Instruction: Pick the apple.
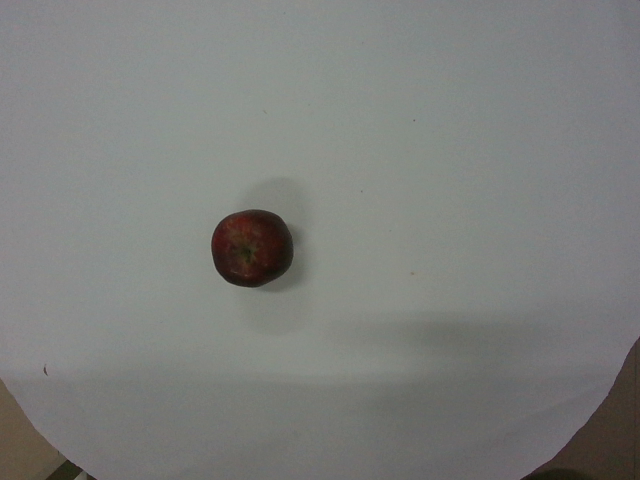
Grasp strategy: vertical